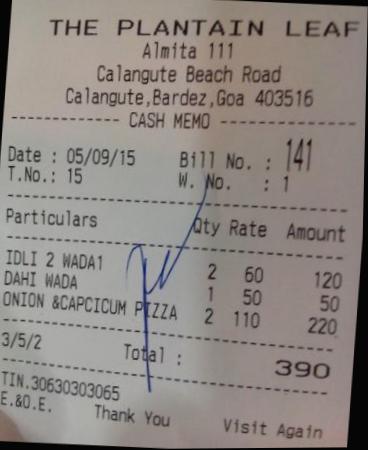
gt_parse: date: 05/09/15
criticals: name: Total
price: 390
store: THE PLANTAIN LEAF